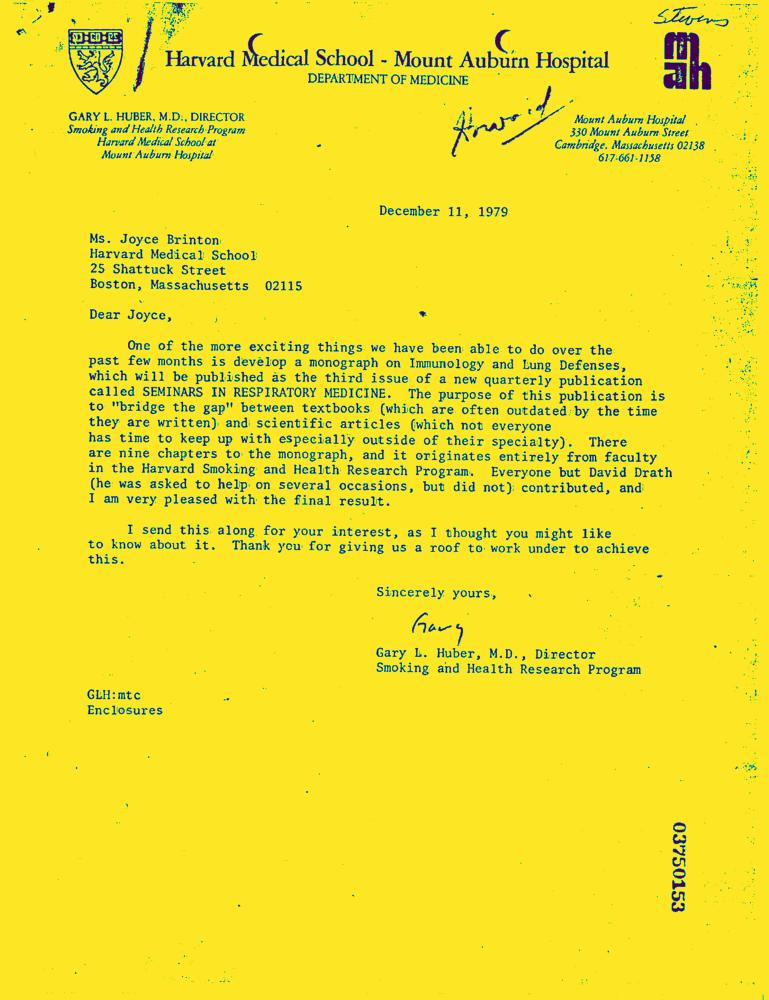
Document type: Letter-Doc